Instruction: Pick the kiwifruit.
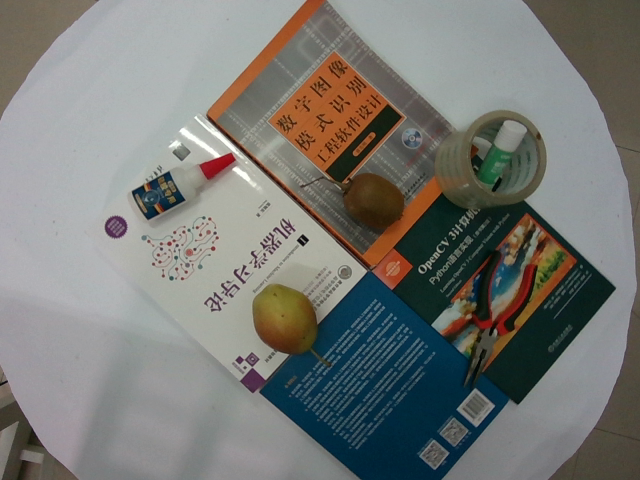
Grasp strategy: vertical